Question: What is the suspected problem?
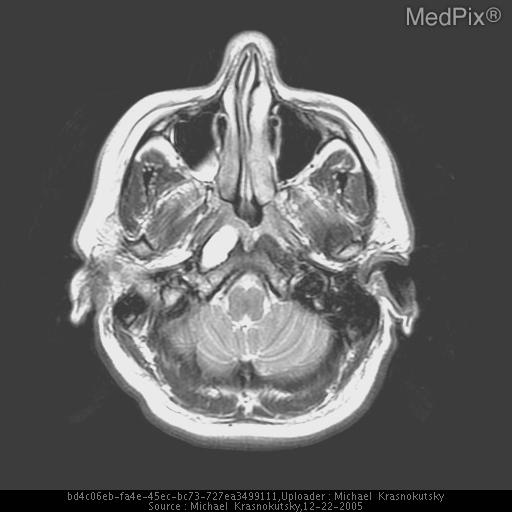
Answer: The findings suggest Homogeneous mass centered in the right petro-clival fissure. Low signal on T1, high on T2, with marked homogeneous enhancement. There is also extension of the tumor through the skull base into the right nasopharynx, anterior to the longus colli muscle and compressing it. The lesion is also producing mass effect in the region of the fossa of Rosenmueller.. High signal intensity lesion seen anterior to longus colli muscle on the right. Contiguous with a skull lesion on more superior images.. The patient might have a history of 37 year old woman who presented with headaches..